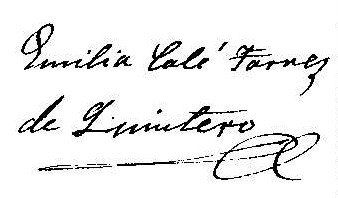
Signature of: emilia calé y torres de quintero